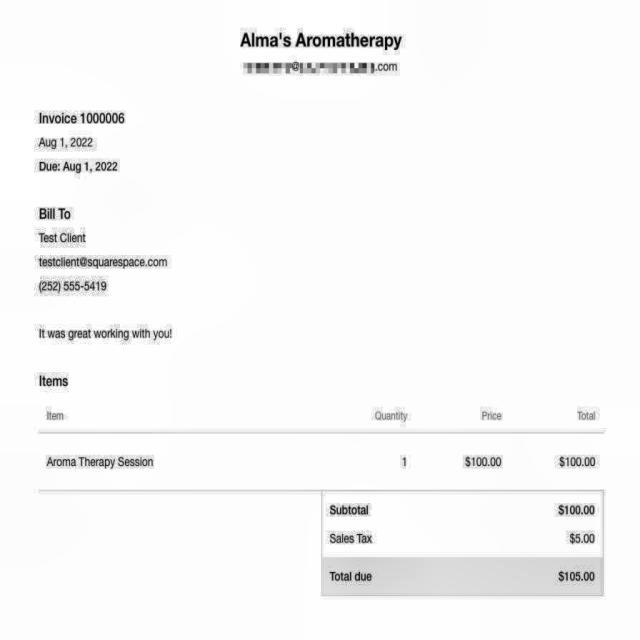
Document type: Invoice